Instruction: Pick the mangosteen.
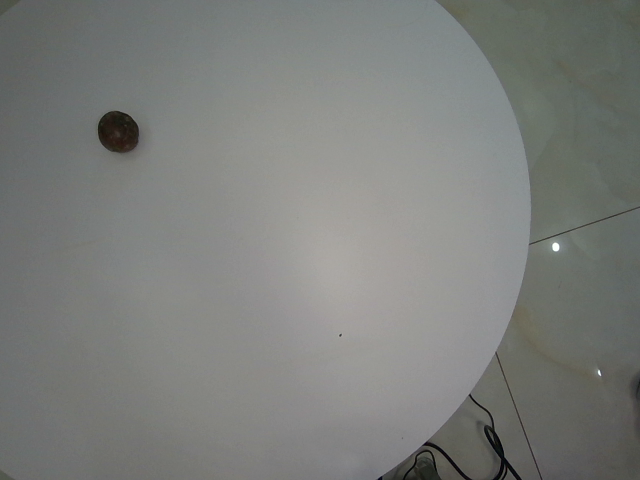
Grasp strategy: vertical